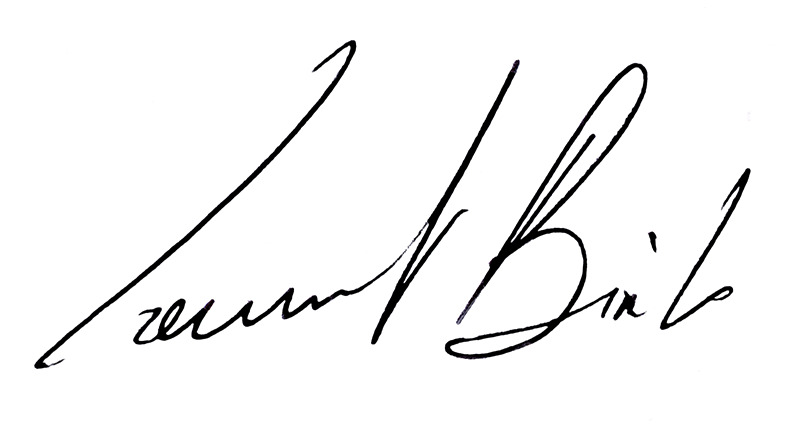
Signature of: laurent binet